Question: Which state is mentioned in the document?
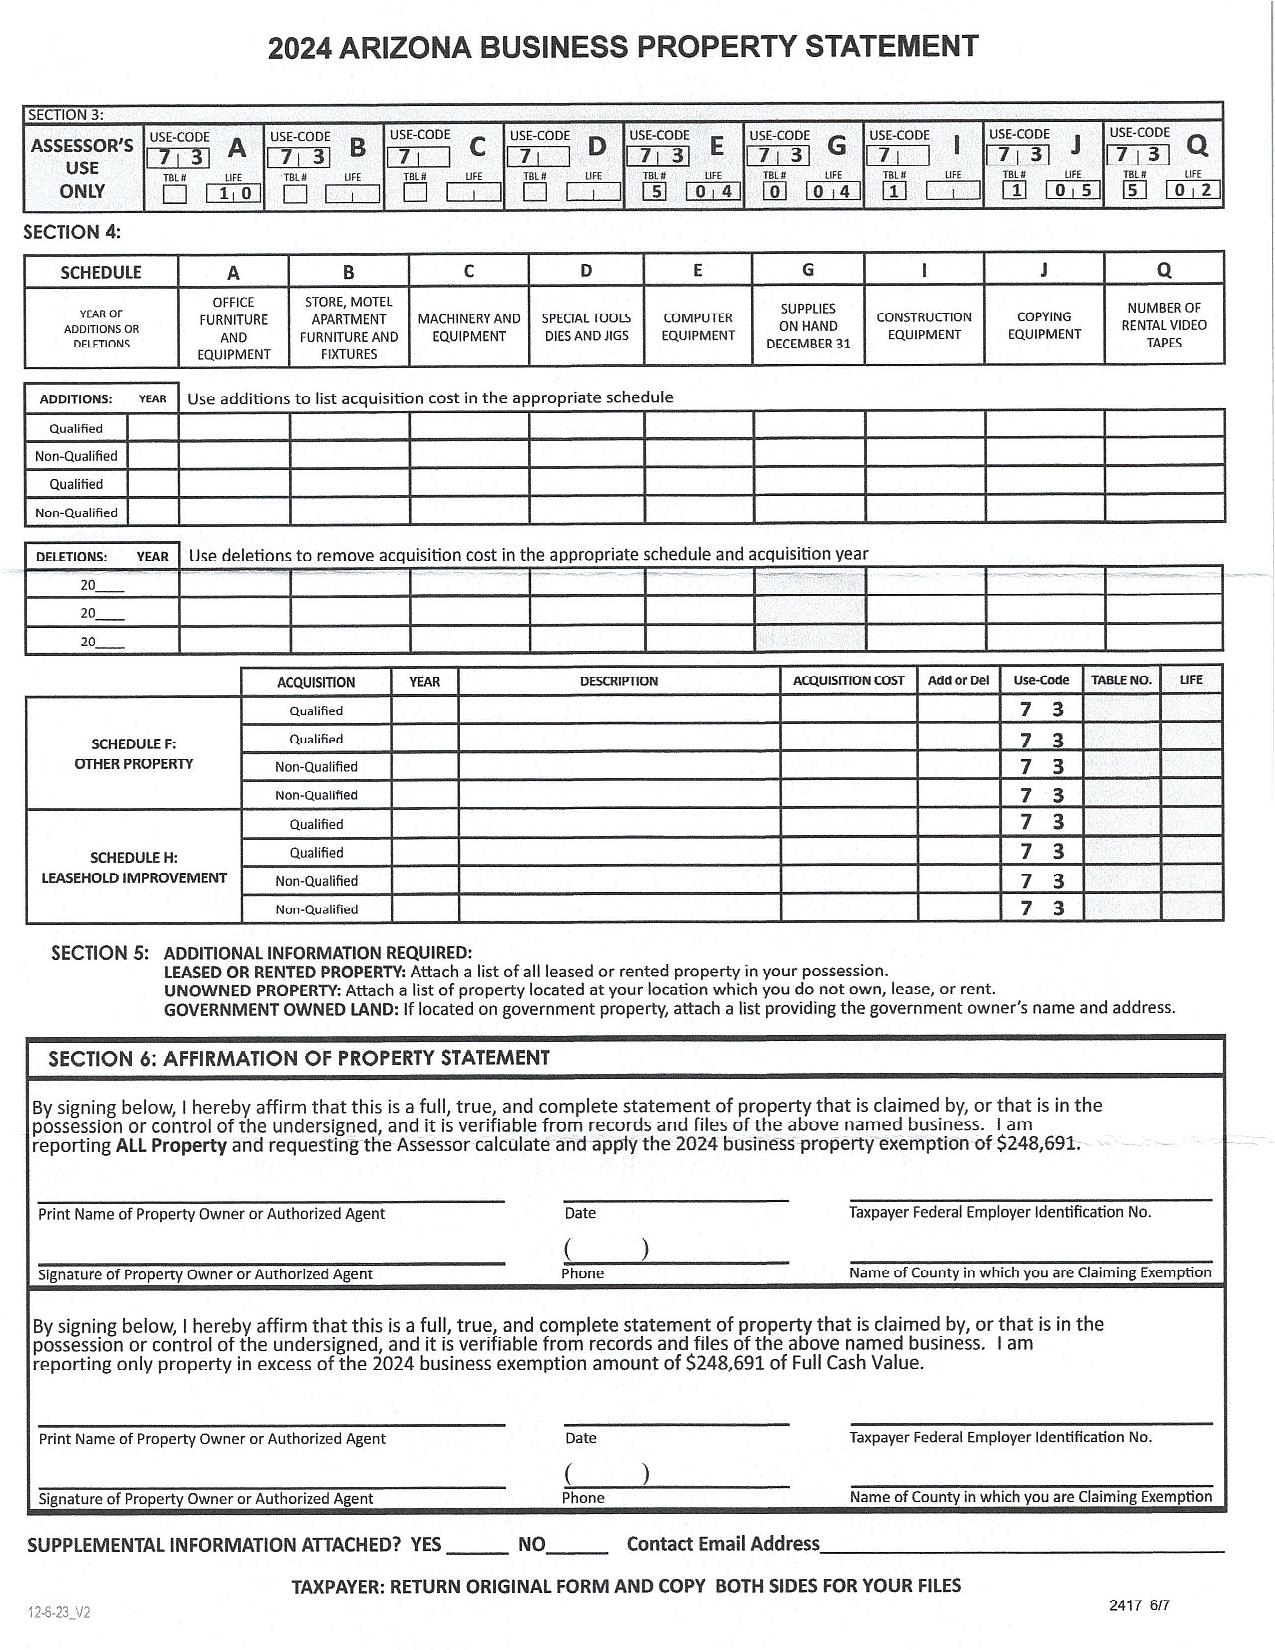
Answer: "ARIZONA"